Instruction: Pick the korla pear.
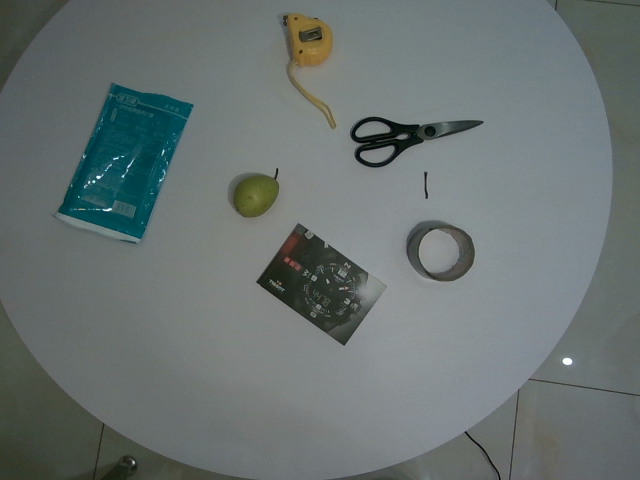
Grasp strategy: vertical